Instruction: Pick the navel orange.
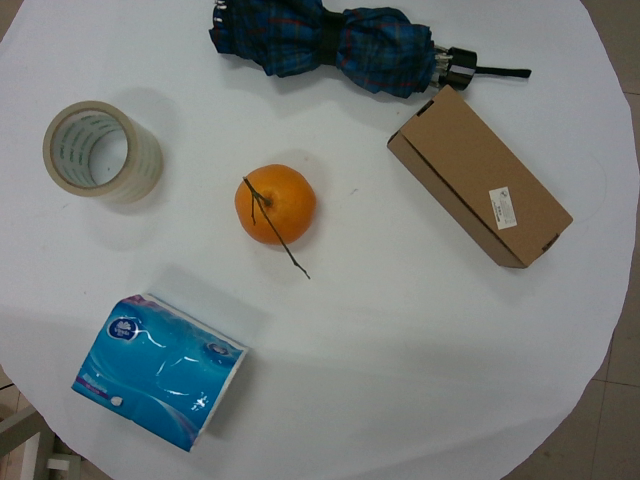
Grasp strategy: vertical